Question: What was observed in the imaging?
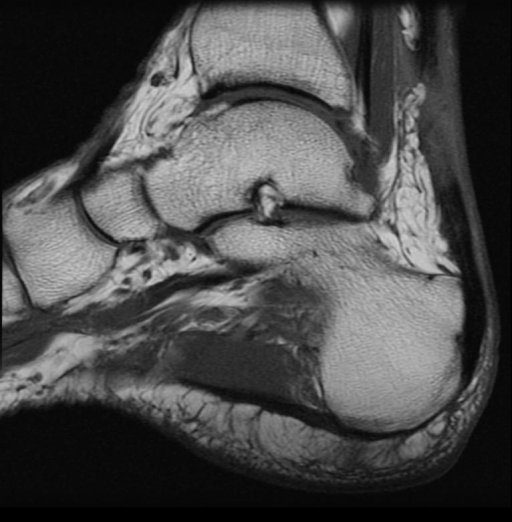
Answer: The imaging shows MRI: Proton density without fat sat axial shows medium signal intensity in the region of the Achilles tendon and fat obliteration
This medium signal intensity becomes high signal intensity on T2 weighted with fat sat, with extensive edema medial, lateral, and posterior to the tendon
T1 weighted sagittal reveals complete disruption approximately 5cm above the insertion site into the calcaneus.  This disruption approximately 4cm proximally.

Sonography: longitudinal image on sonogram in region of Achilles tendon demonstrating heterogeneous echotexture with posttraumatic inflammation and hemorrhage. Sagittal T1-weighted MR image shows heterogeneous thickened Achilles tendon. This region became heterogeneously high signal intensity on STIR and T2-weighted and PD-density with fat sat MR images. These findings are consistent with a tear..